Question: What could the diagnosis suggest?
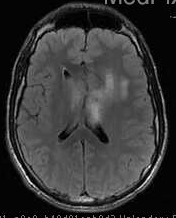
Answer: The possible diagnosis includes meningioma, lymphoma, hemangioparacytoma, metastatic carcinoma, inflammatory lesions such as sarcoidosis and Wegener's granulomatosis, and infections such as tuberculosis.